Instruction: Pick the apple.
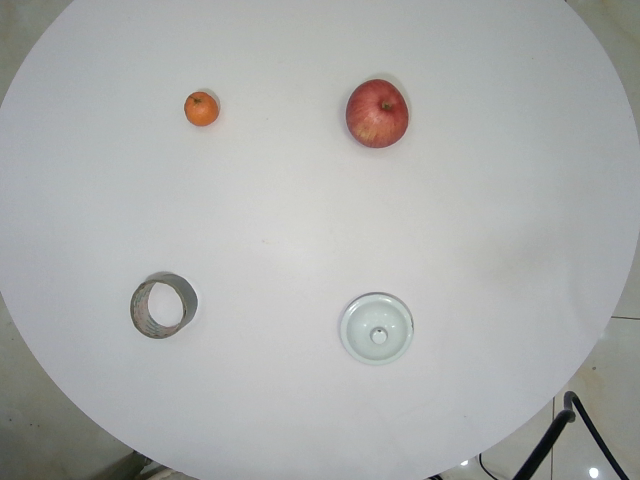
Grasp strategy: vertical